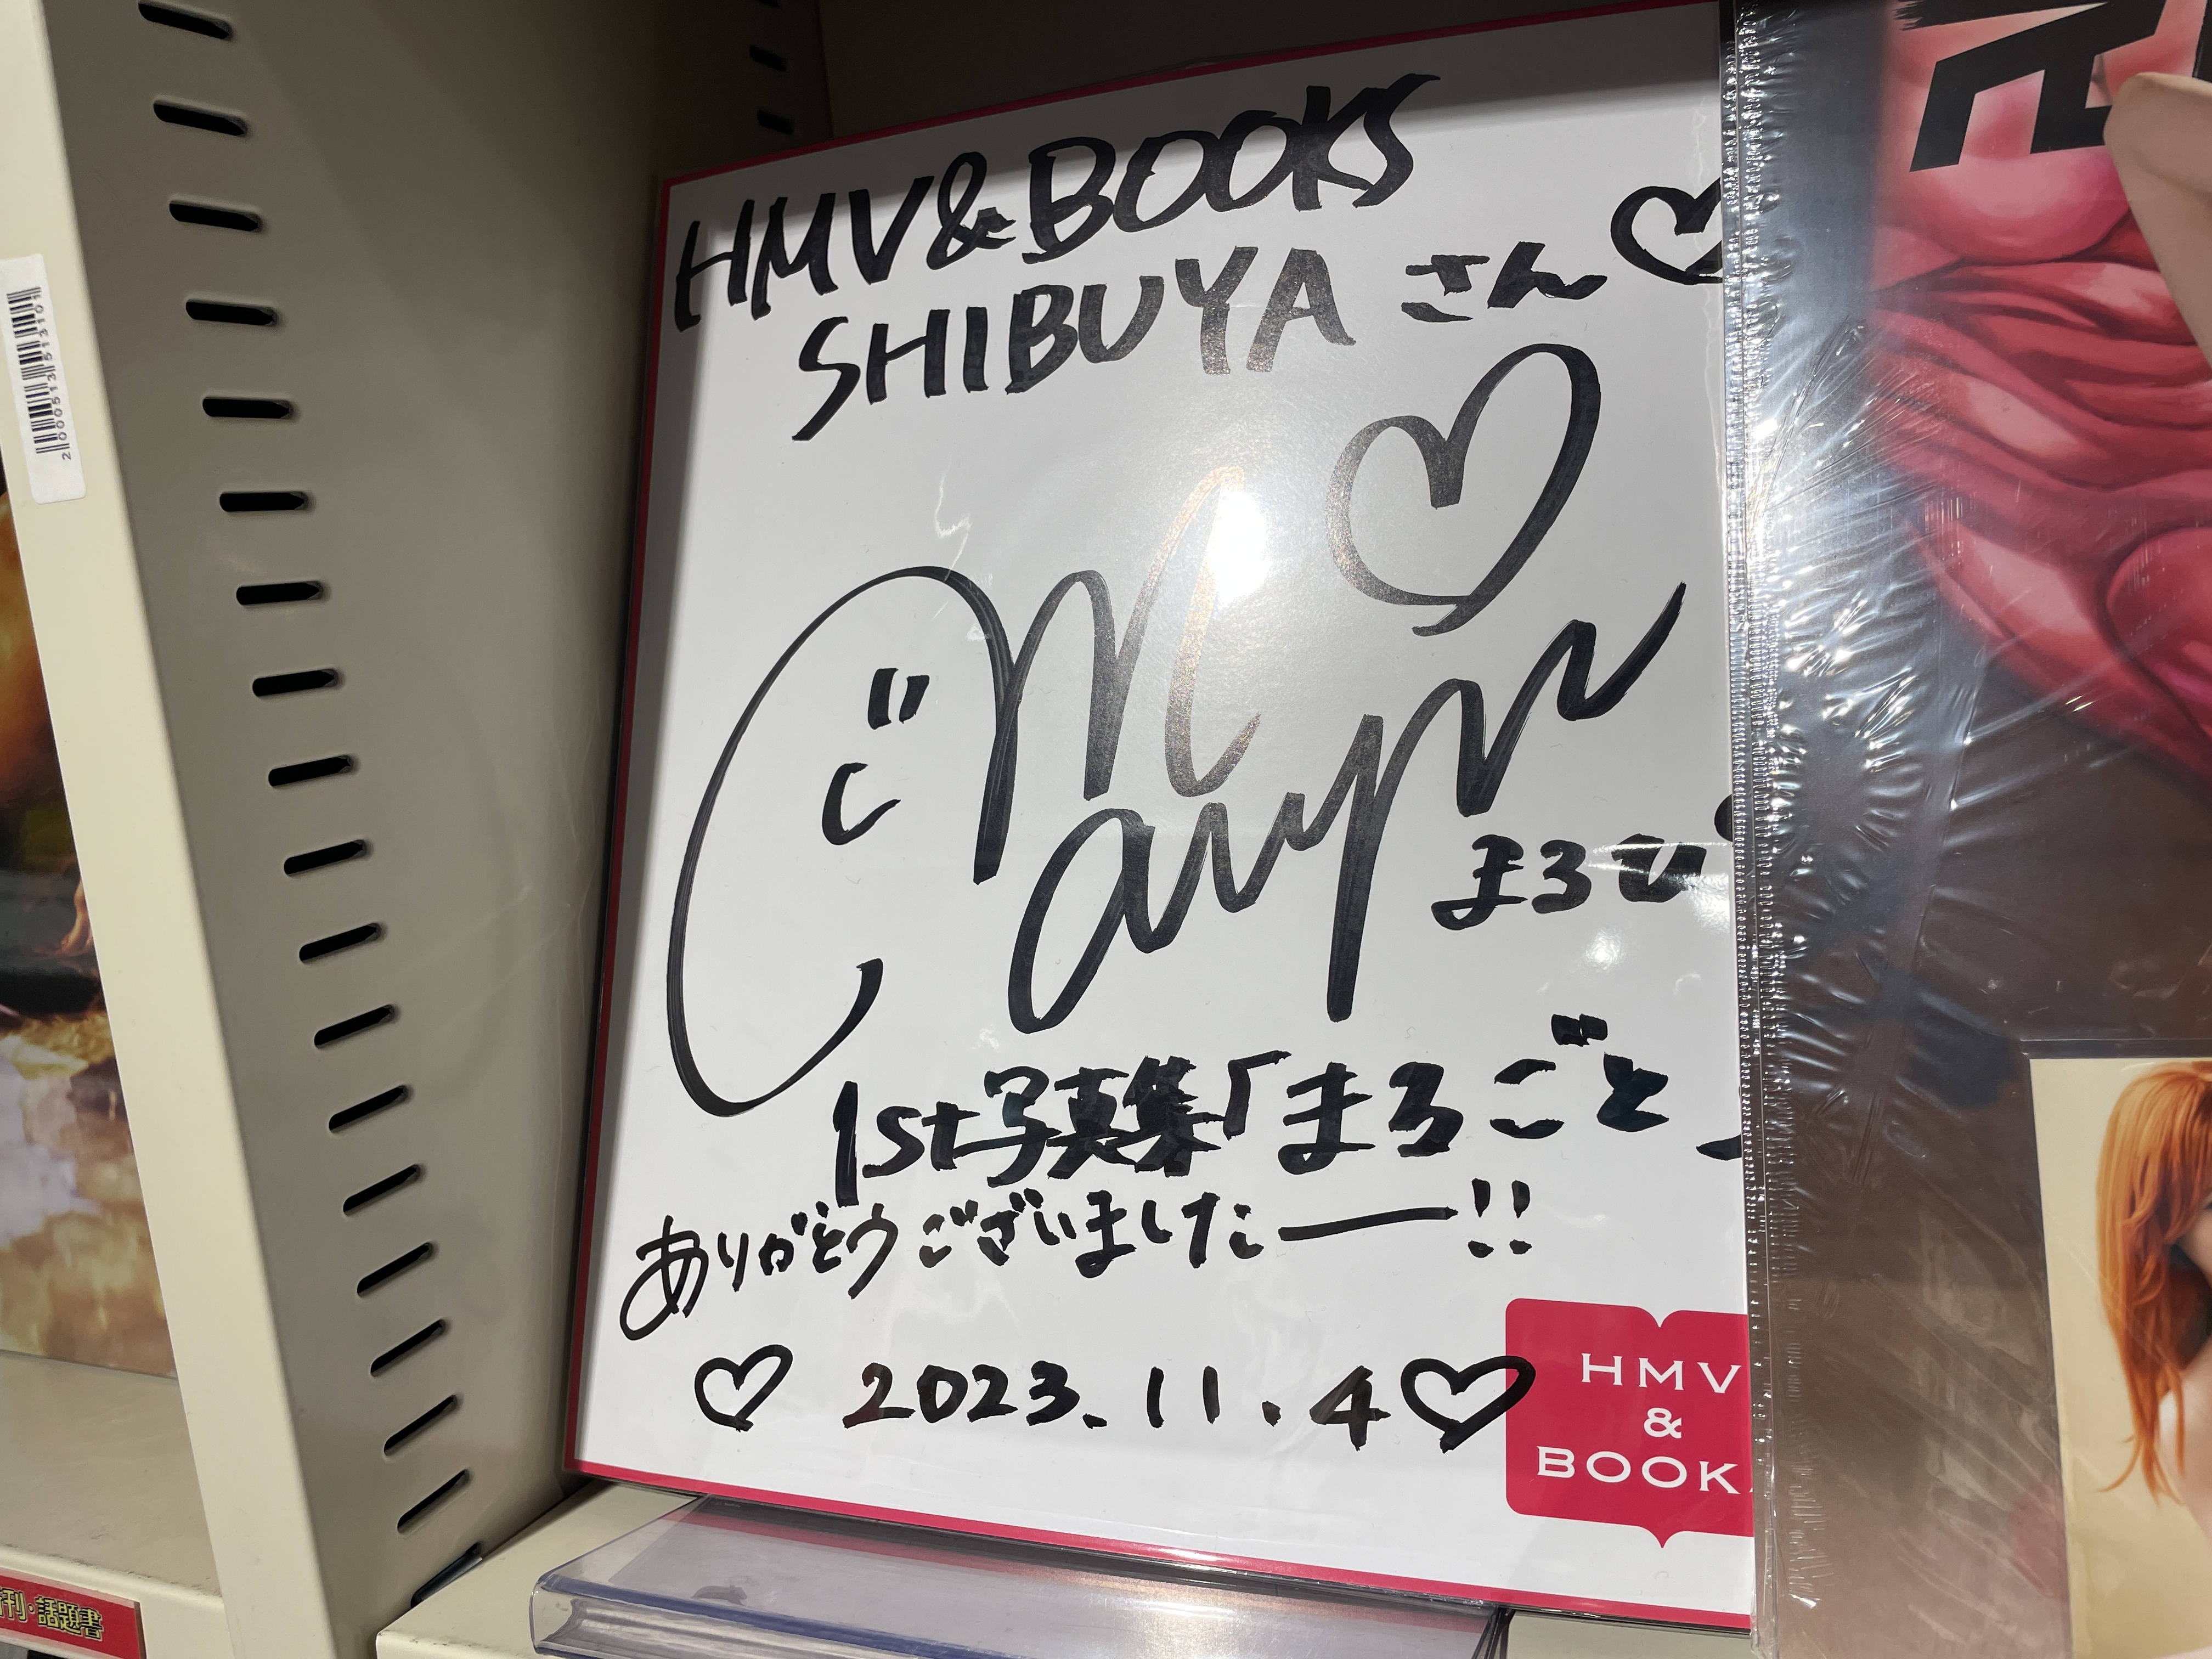
Signature of: marupi